Question: How does the patient history play a role?
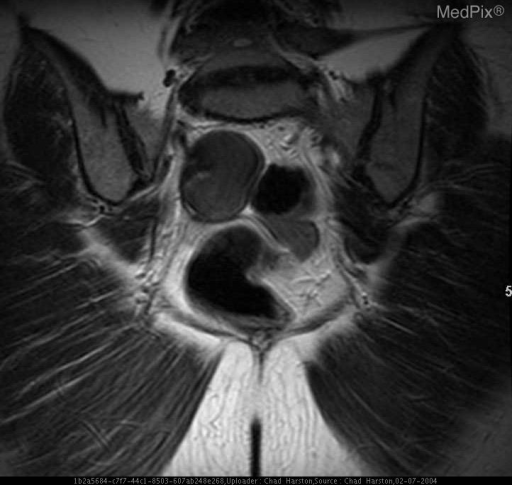
Answer: The patient's history of Young woman with chronic cyclical pelvic pain is key in understanding the case.